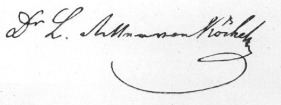
Signature of: ludwig ritter von köchel